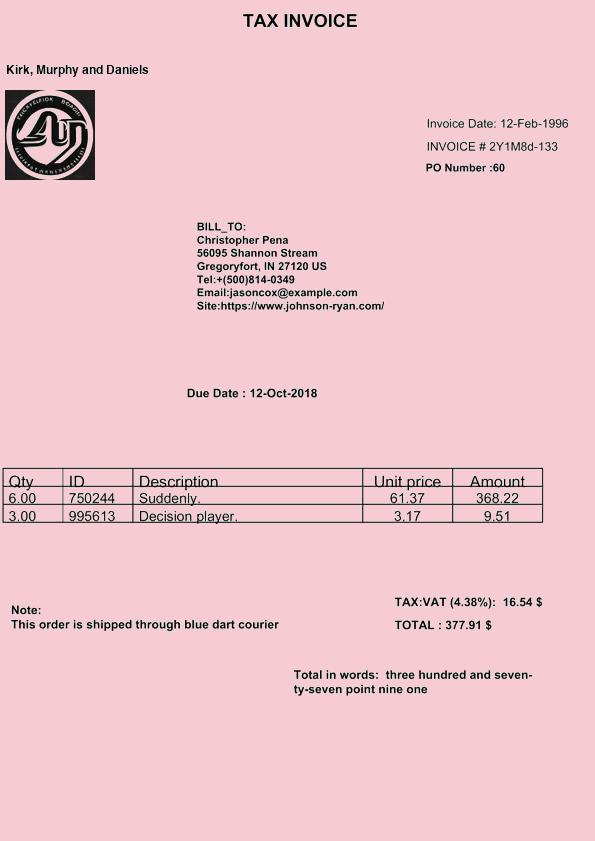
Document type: Invoice